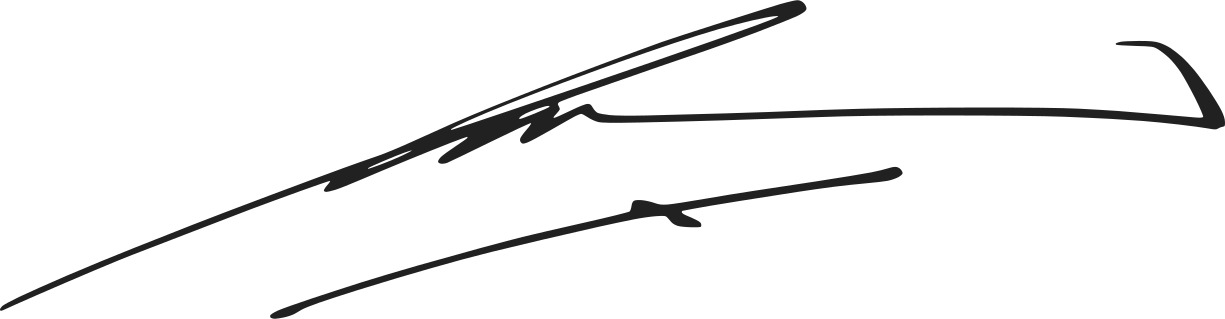
Signature of: mahathir mohamad